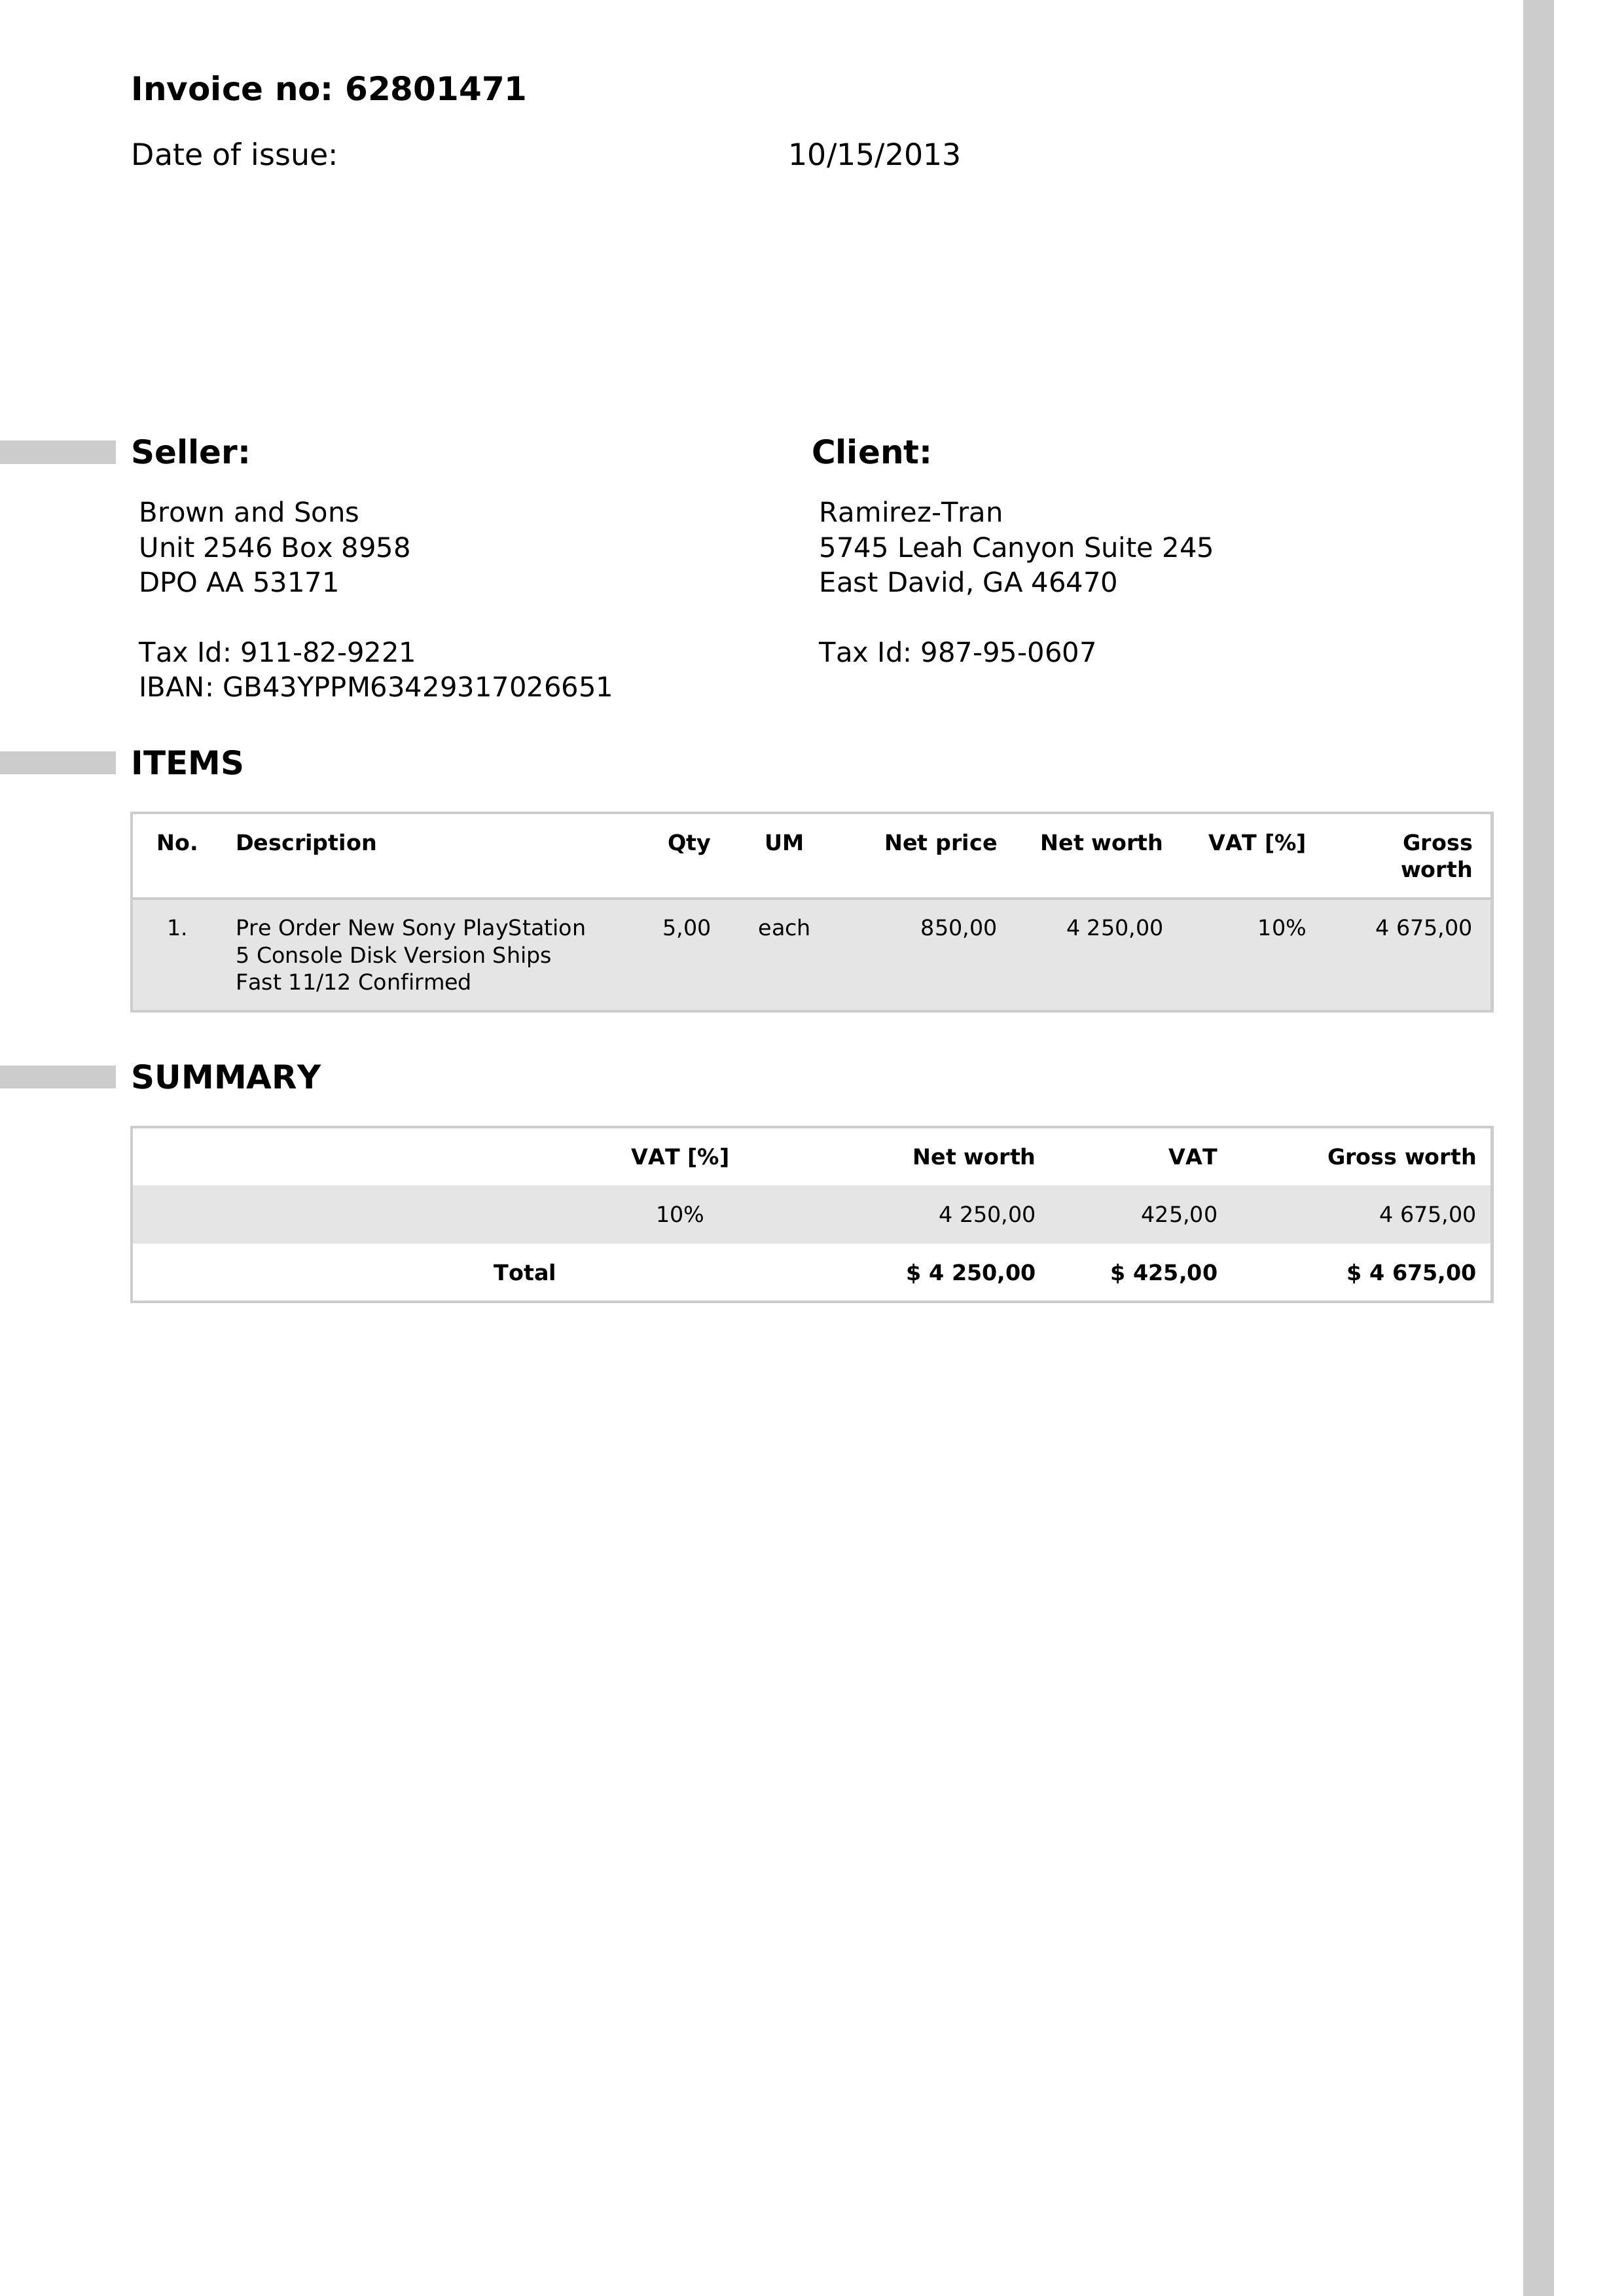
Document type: Invoice